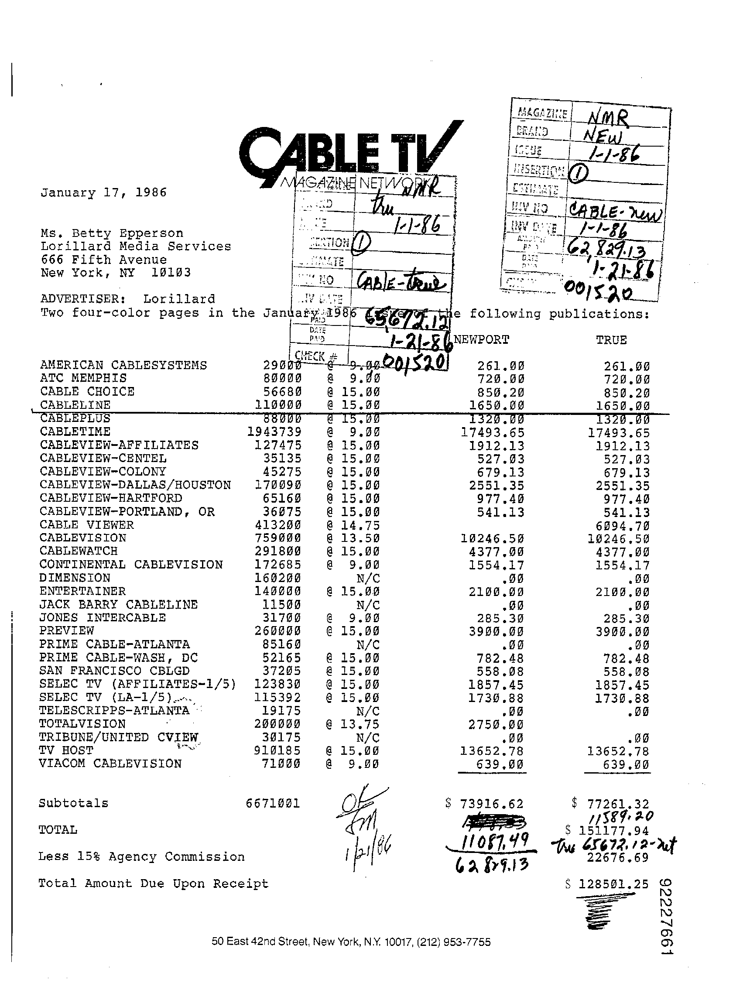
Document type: Invoice